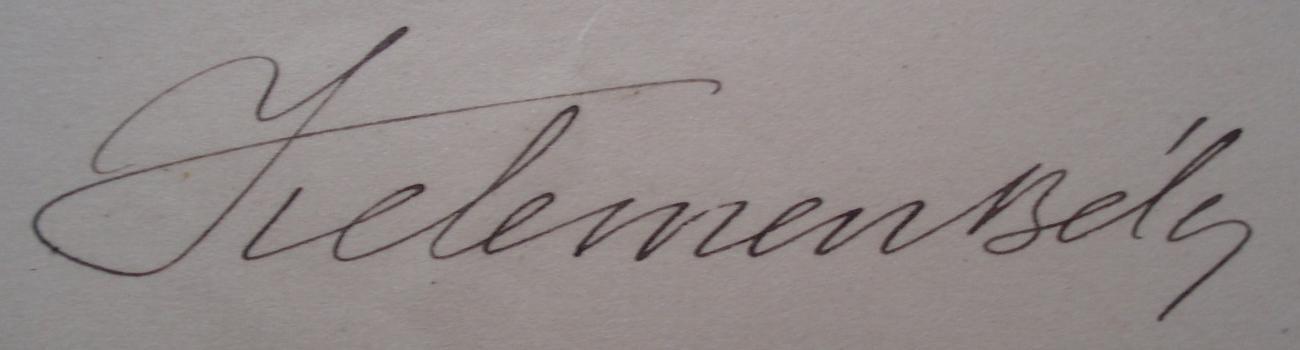
Signature of: béla kelemen